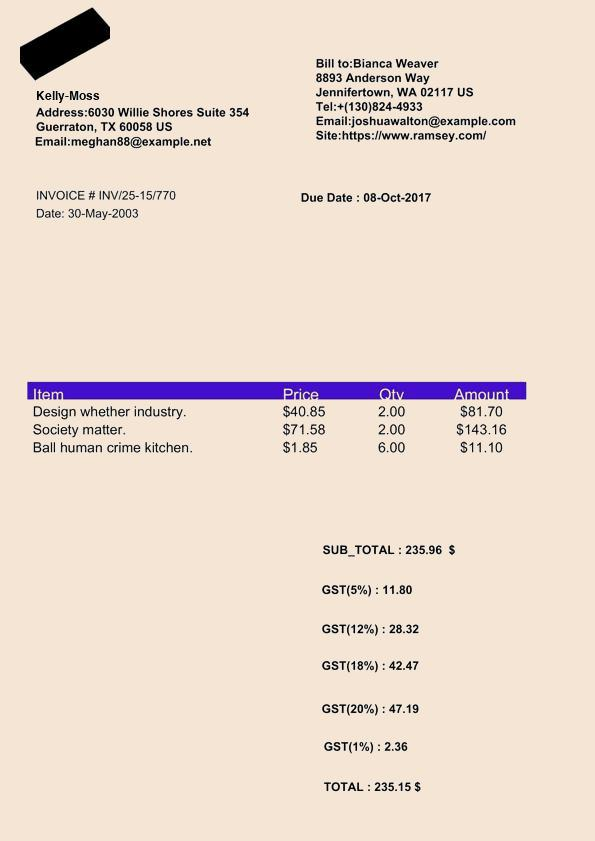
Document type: Invoice